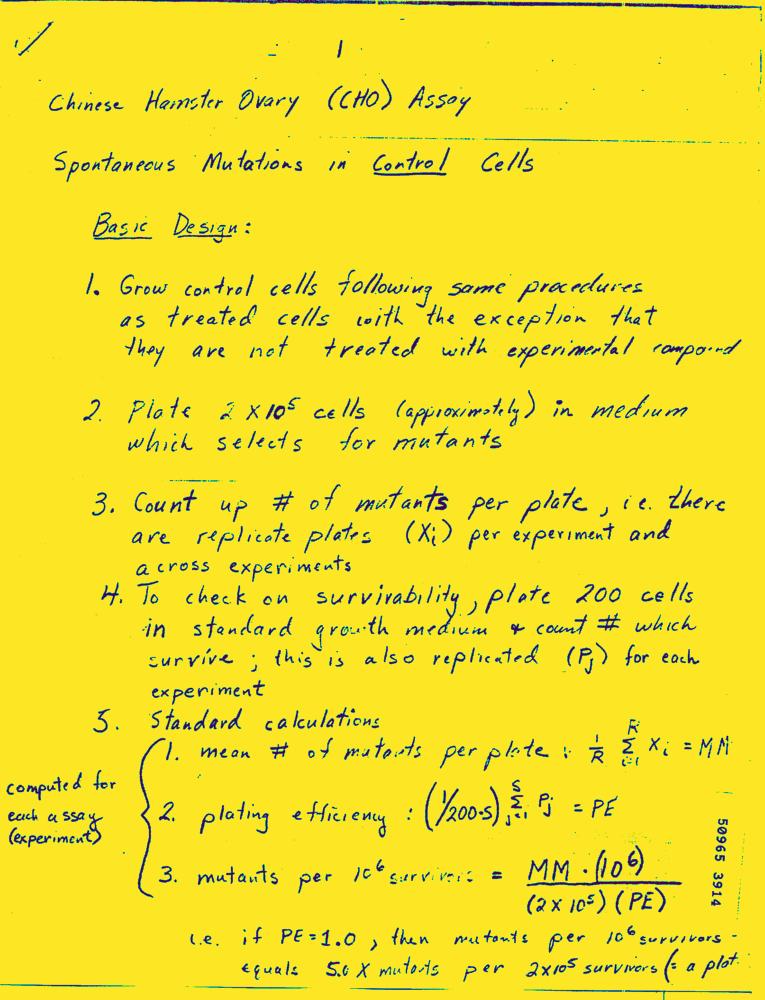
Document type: Hand-Written